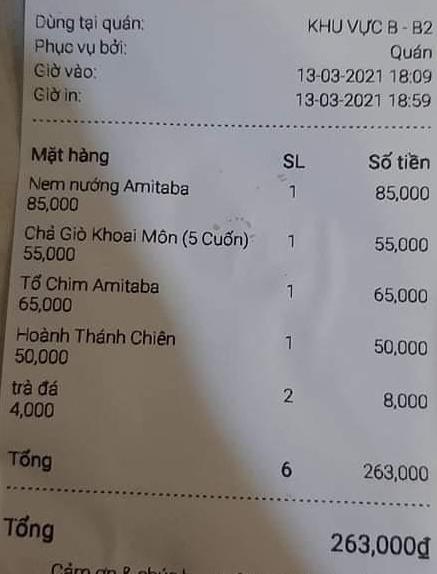
Dùng tại quán: KHU VỰC B - B2
Phục vụ bởi: Quán
Giờ vào: 13-03-2021 18:09
Giờ in: 13-03-2021 18:59

<table>
<tr>
<th>Mặt hàng</th>
<th>SL</th>
<th>Số tiền</th>
</tr>
<tr>
<td>Nem nướng Amitaba<br>85,000</td>
<td>1</td>
<td>85,000</td>
</tr>
<tr>
<td>Chả Giò Khoai Môn (5 Cuốn)<br>55,000</td>
<td>1</td>
<td>55,000</td>
</tr>
<tr>
<td>Tổ Chim Amitaba<br>65,000</td>
<td>1</td>
<td>65,000</td>
</tr>
<tr>
<td>Hoành Thánh Chiên<br>50,000</td>
<td>1</td>
<td>50,000</td>
</tr>
<tr>
<td>trà đá<br>4,000</td>
<td>2</td>
<td>8,000</td>
</tr>
<tr>
<td>Tổng</td>
<td>6</td>
<td>263,000</td>
</tr>
</table>

Tổng 263,000đ
Cảm ơn & chúc b...